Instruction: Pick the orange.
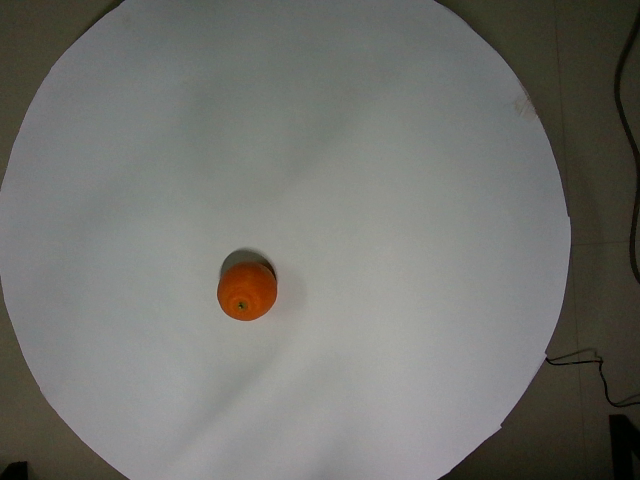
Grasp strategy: vertical